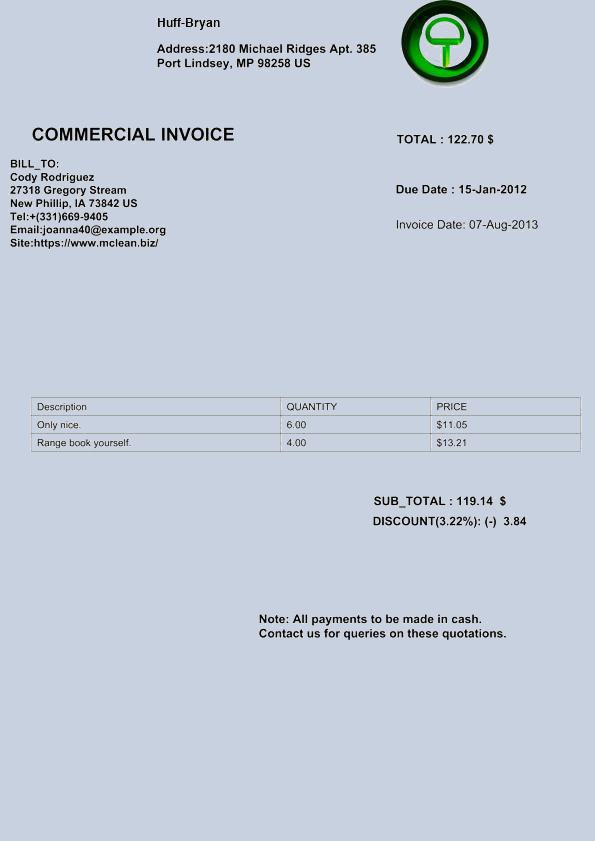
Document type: Invoice